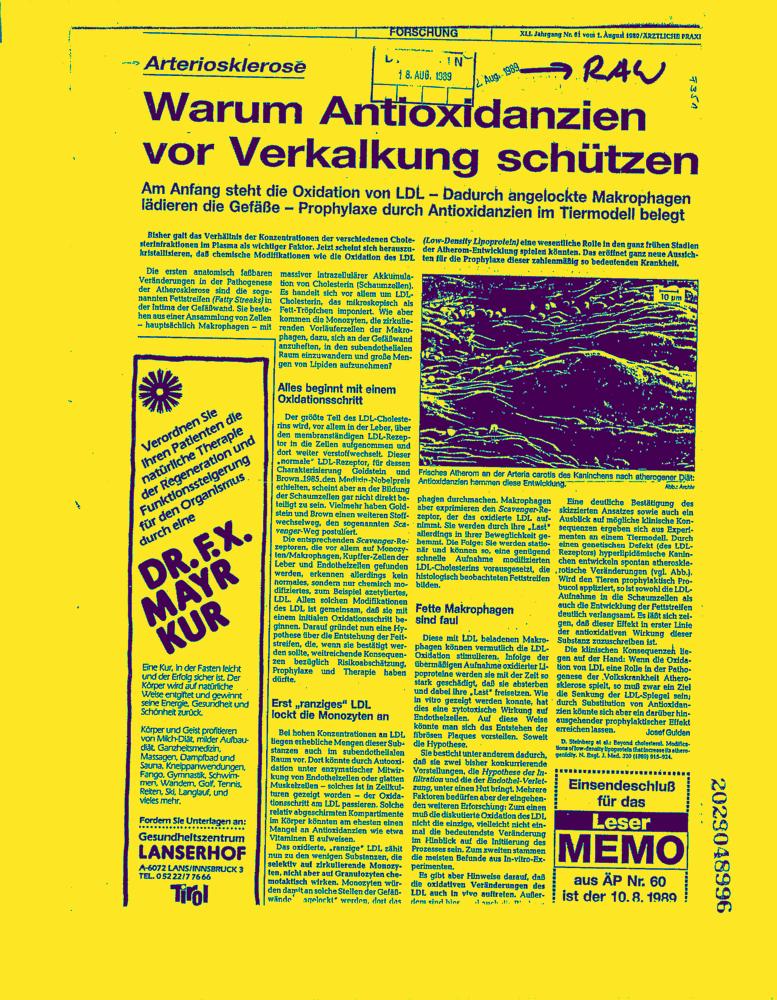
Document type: News-Article